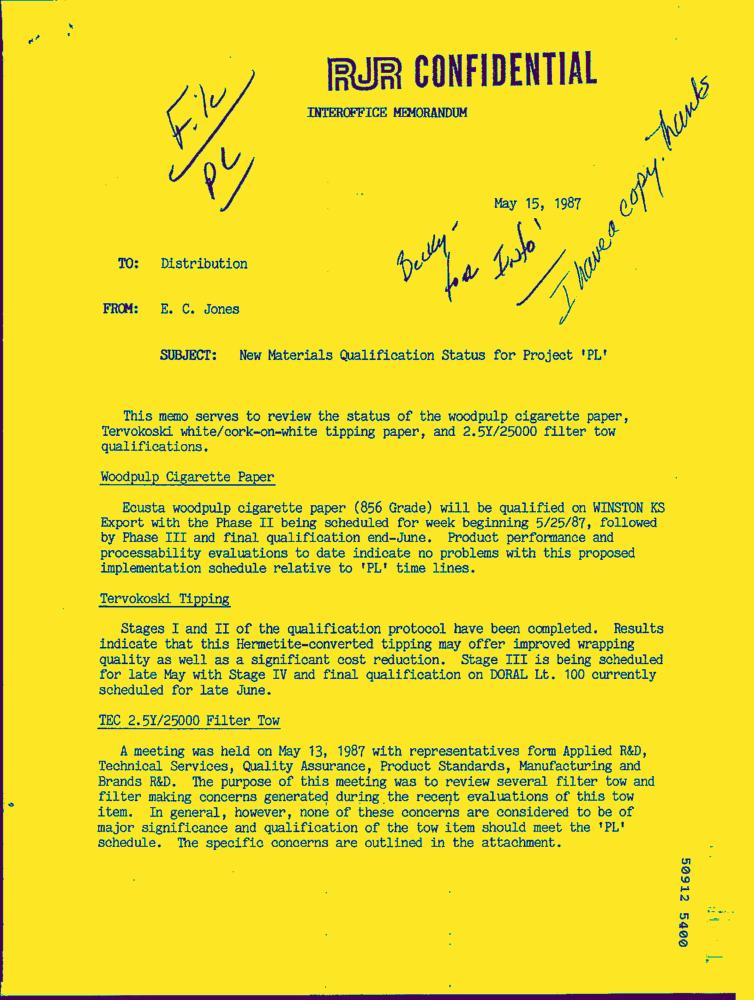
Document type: Letter-Doc